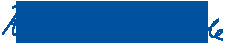
Signature of: rainer brüderle